Question: What are the imaging findings?
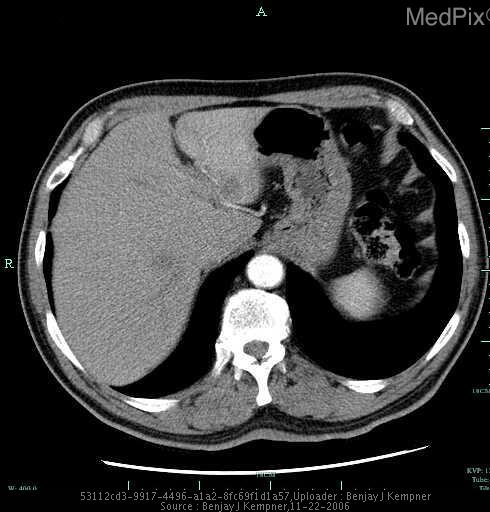
Answer: The imaging shows The first image shows a 1 x 1 cm area of hypoattnuation in the left lobe of the liver. This was the image taken when the patient presented with his abdominal complaints. His symptoms resolved and he failed to follow up. The second and third images are from a year later. They show a left hepatic lobe mass that has diminished attenuation and heterogeneous enhancement.  The mass measures approximately 4 x 4cm and there is intrahepatic ductal dilatation distal to the mass lesion This image taken after the patient initially presented with abdominal complaints shows a 1 x 1 hypoattenuated area in the left lobe of the liver..